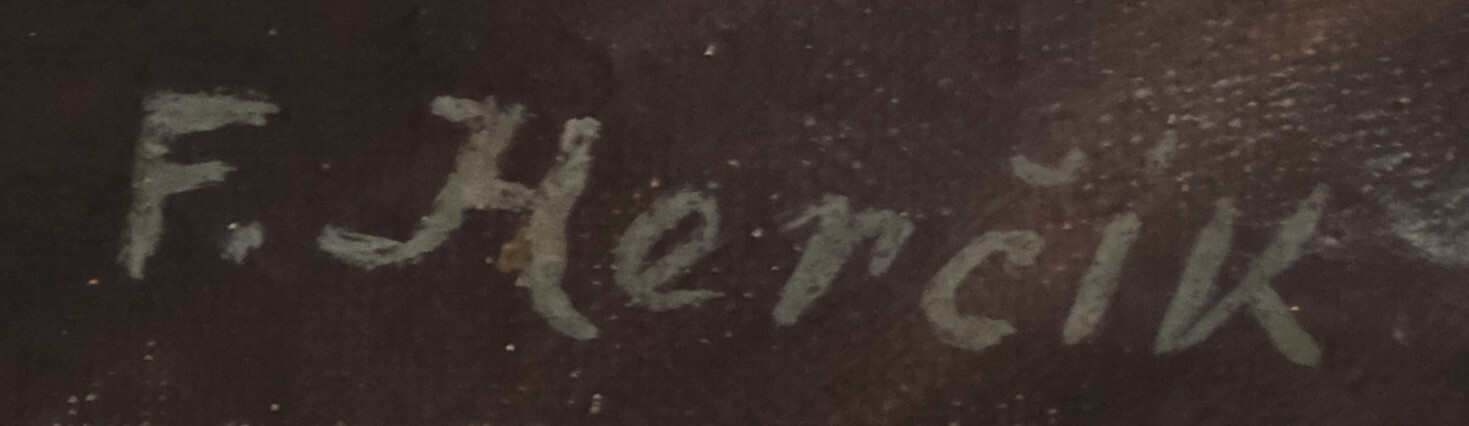
Signature of: ferdinand herčík